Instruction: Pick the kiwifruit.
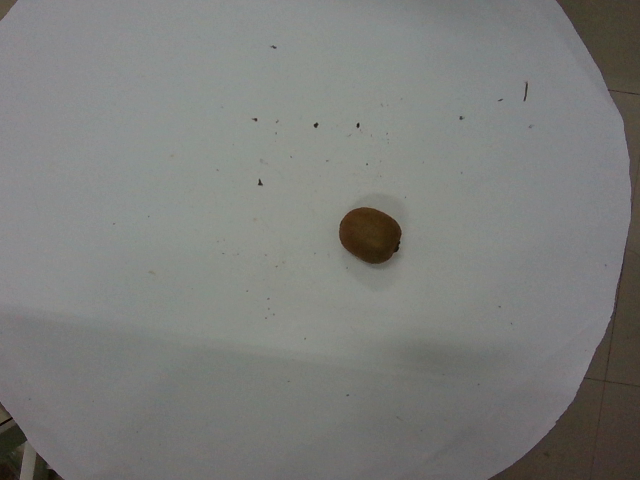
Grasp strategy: vertical